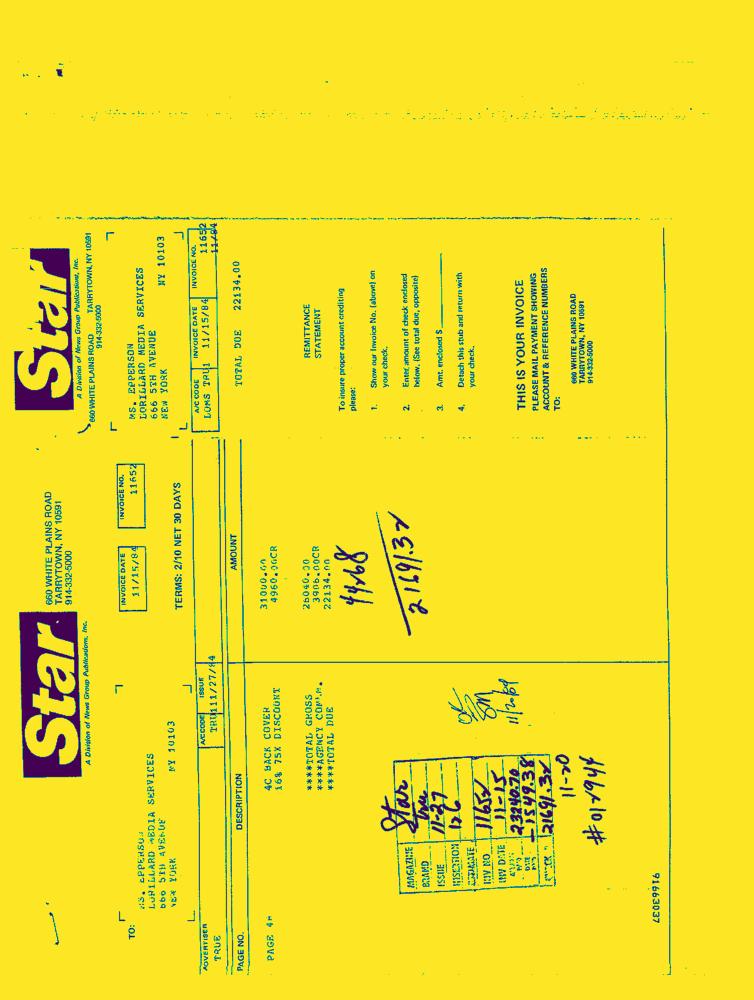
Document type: Invoice-Doc